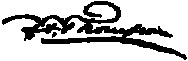
Signature of: frederick ferris thompson